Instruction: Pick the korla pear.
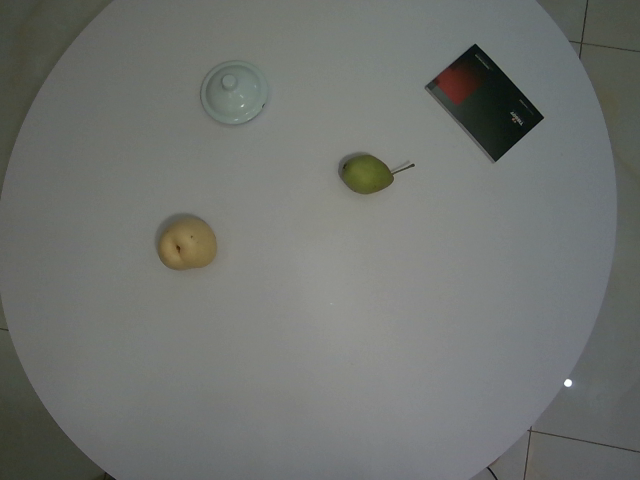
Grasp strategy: vertical